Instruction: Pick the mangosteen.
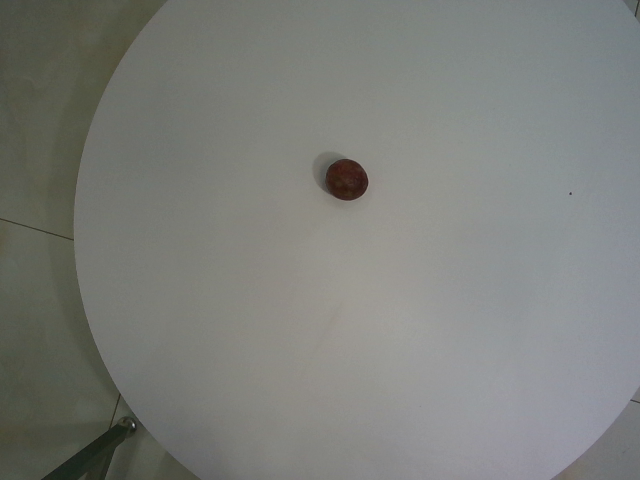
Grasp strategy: vertical